Question: What is the name of the tenant mentioned in the document?
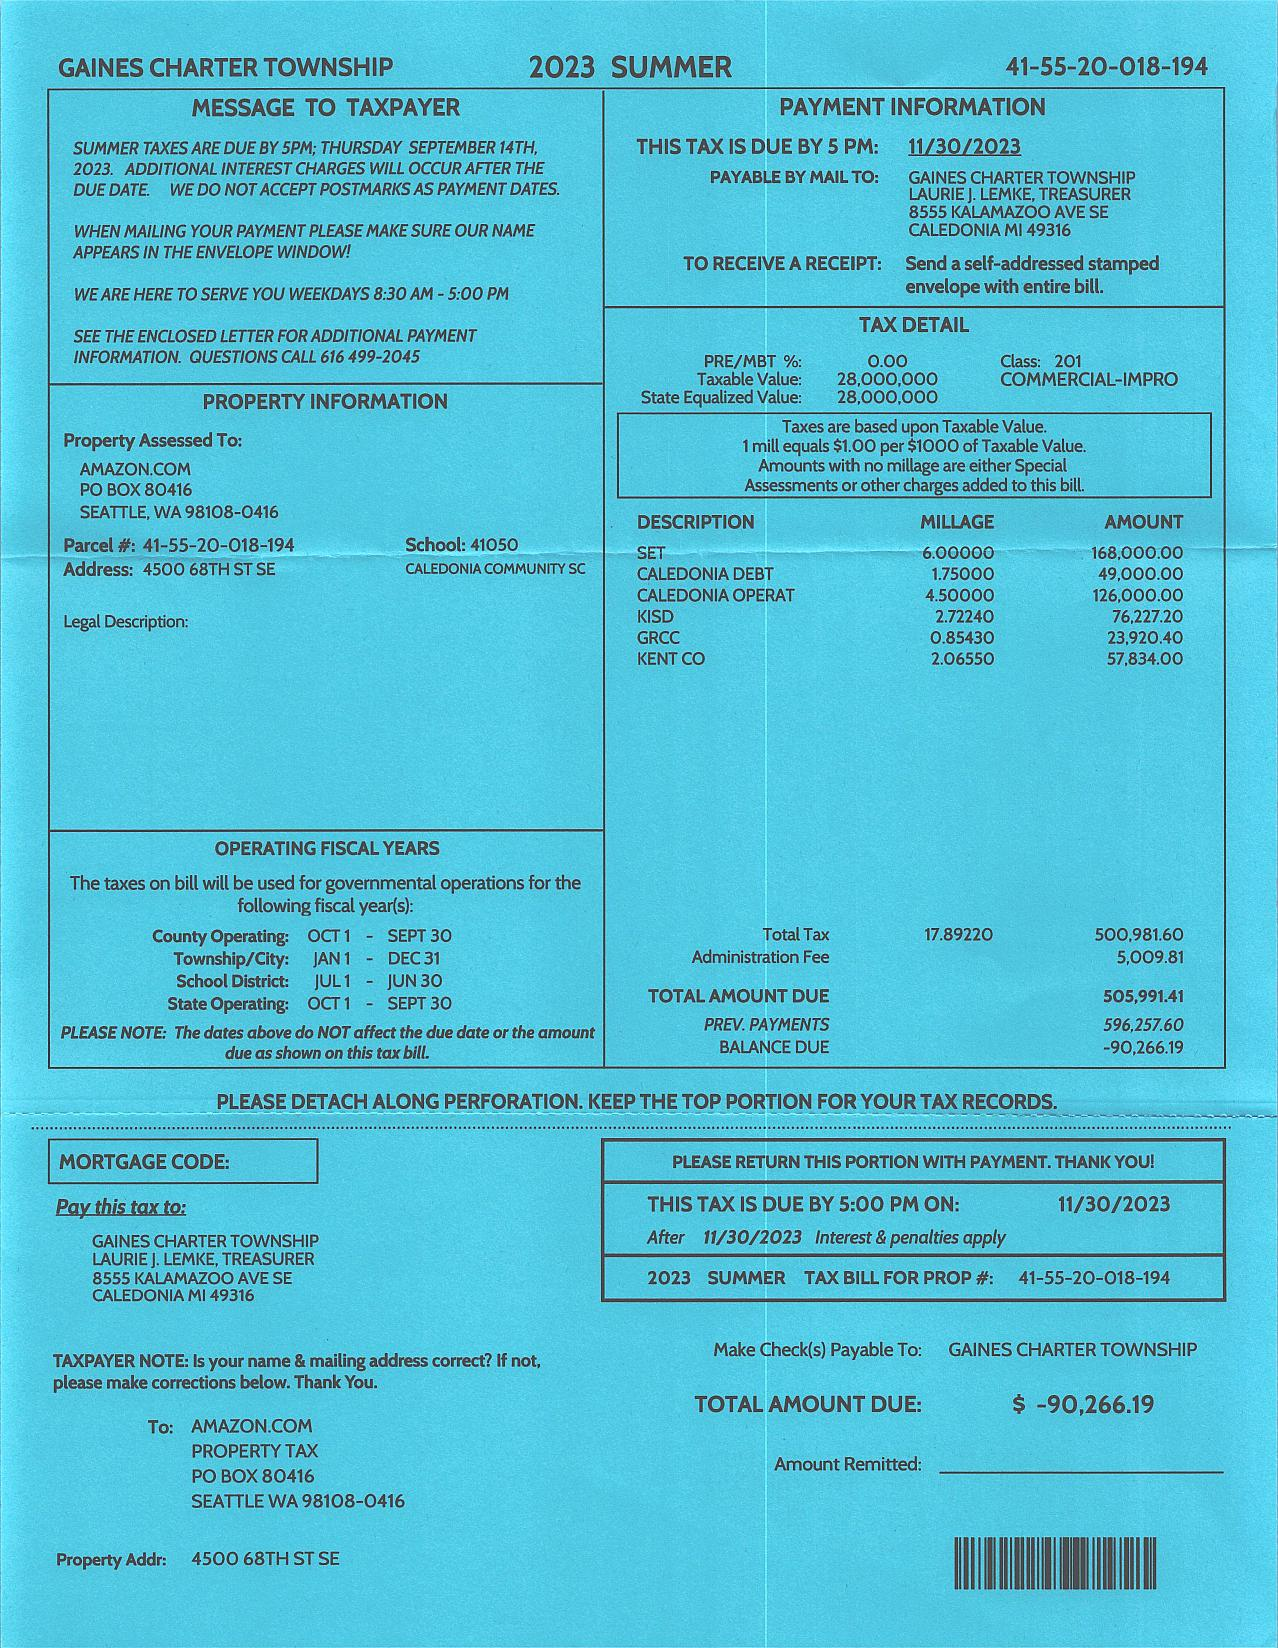
Answer: "AMAZON.COM"